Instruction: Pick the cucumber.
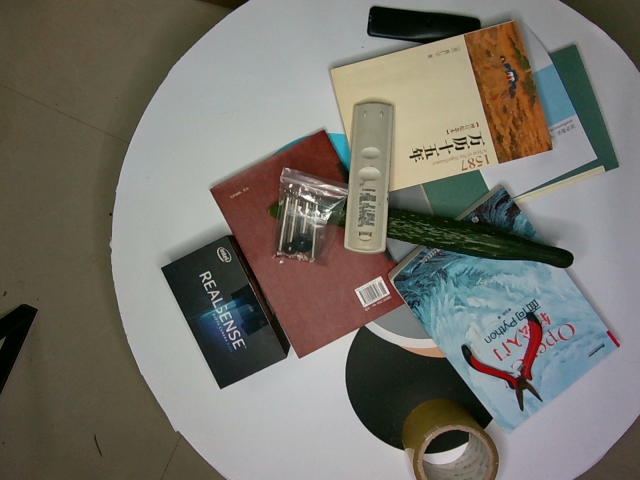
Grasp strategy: vertical